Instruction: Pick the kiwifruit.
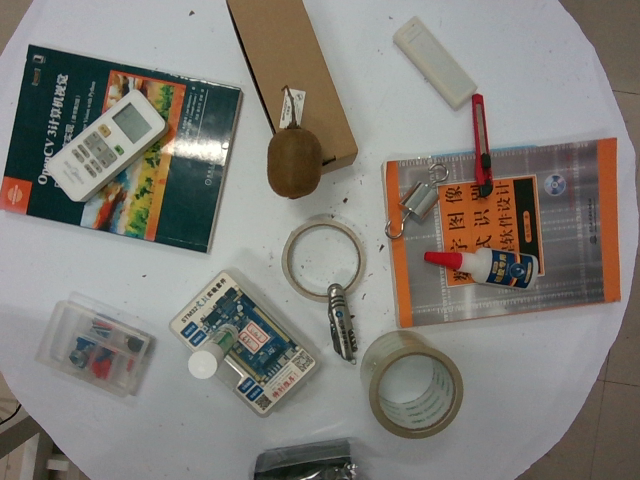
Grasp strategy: vertical